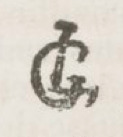
Signature of: lucas gassel